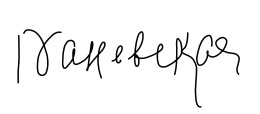
Signature of: faina ranevskaya